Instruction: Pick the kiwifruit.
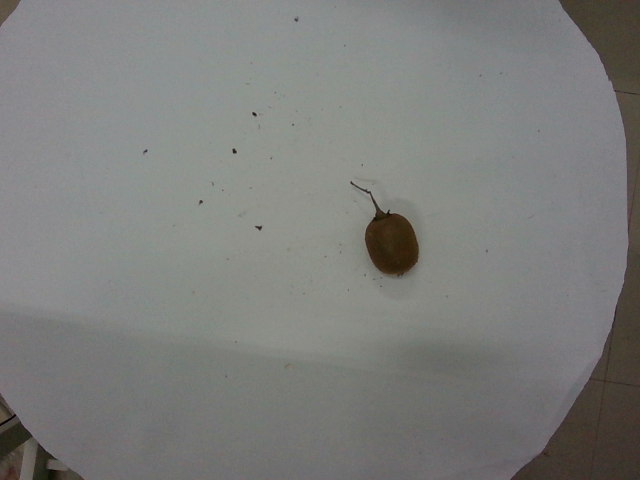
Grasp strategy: vertical